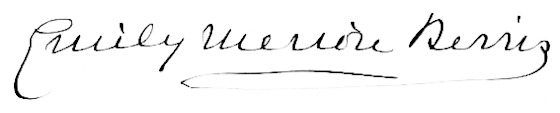
Signature of: emily marion harris